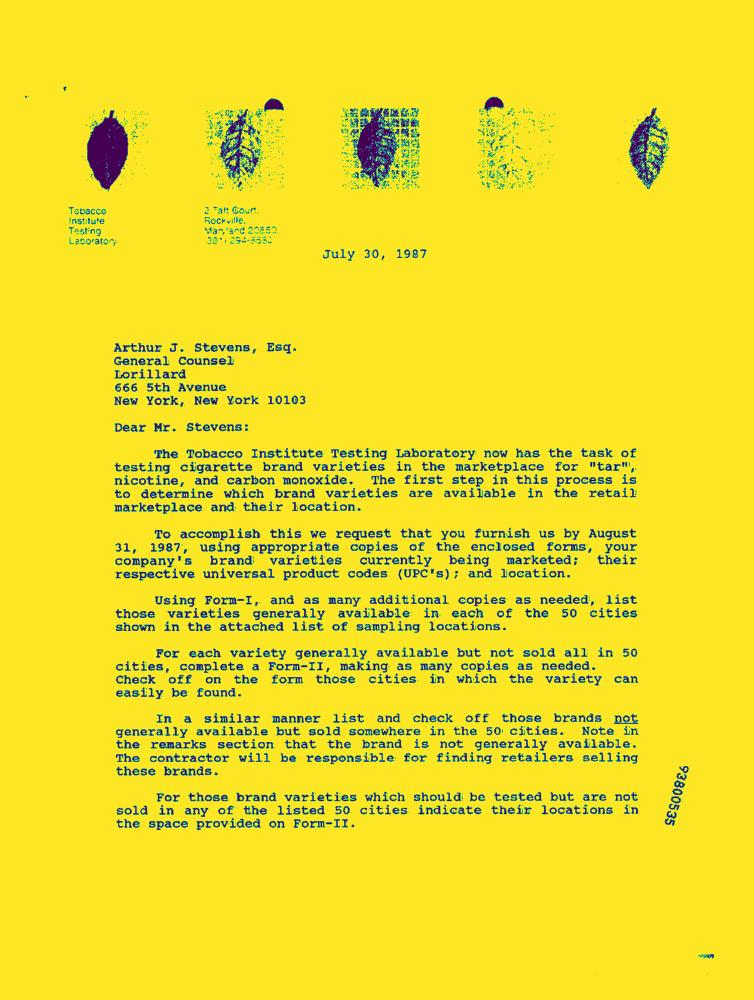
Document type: Letter-Doc